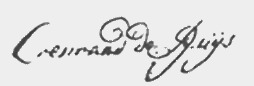
Signature of: coenraad de buys